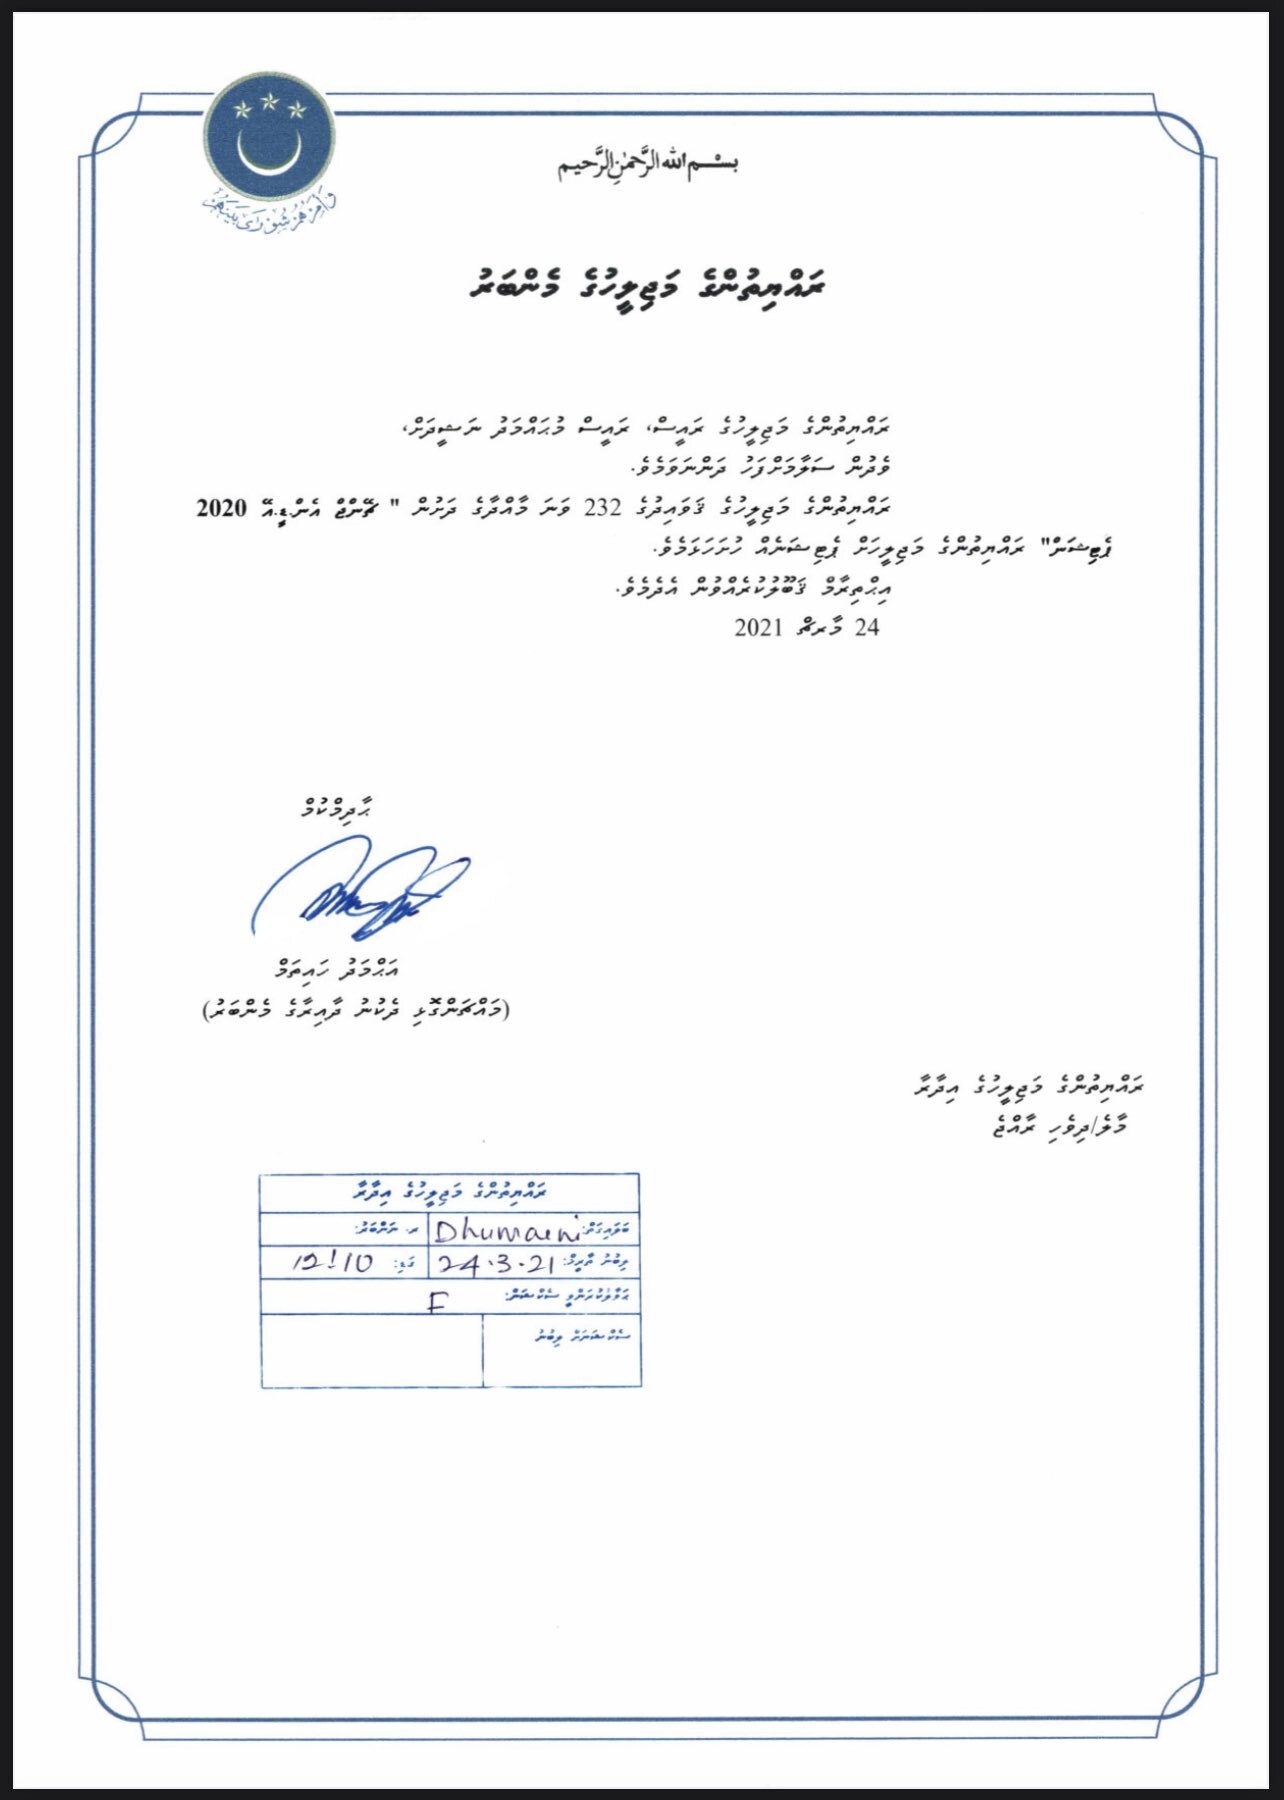
Signature of: ahmed haitham